Question: What might the diagnosis be?
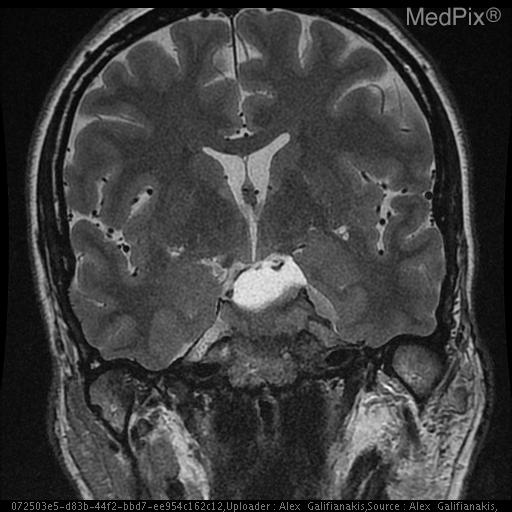
Answer: The possible diagnosis includes Meningioma with adjacent arachnoid cyst
Cystic Meningioma
Invasive pituitary adenoma
Metastasis
Schwannoma.